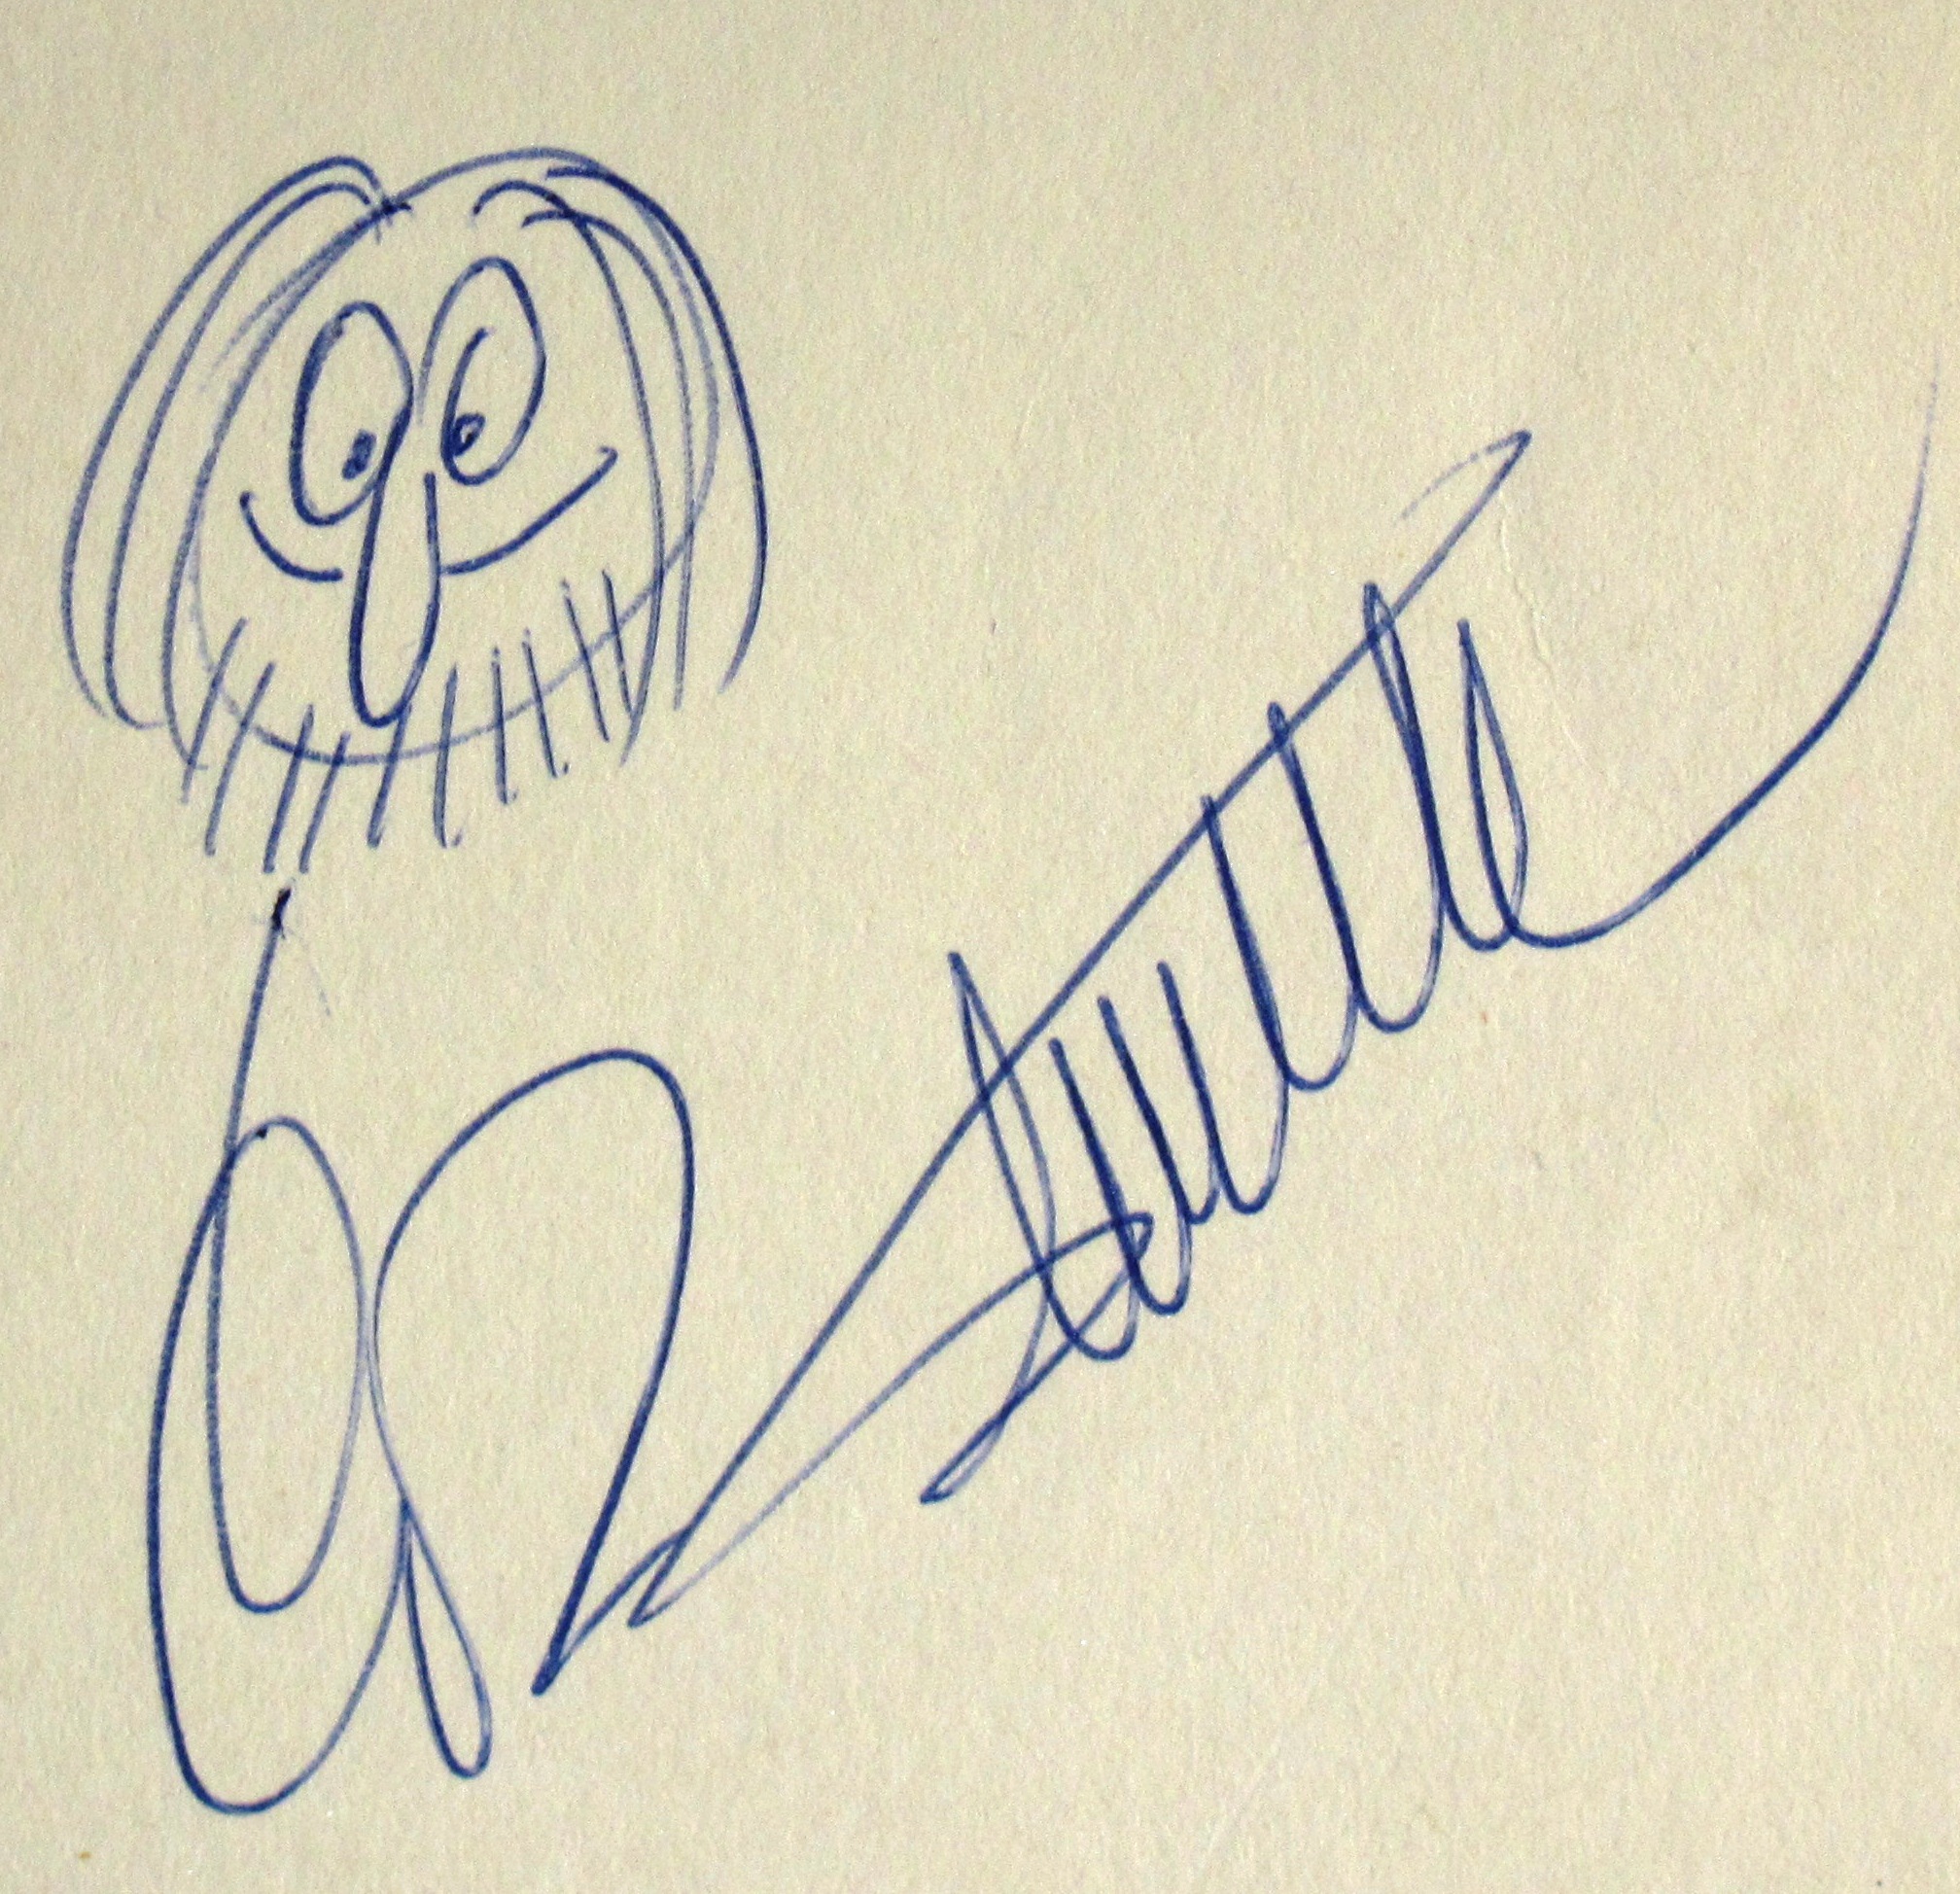
Signature of: lešek semelka